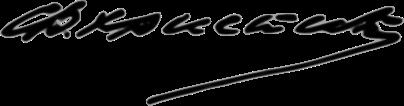
Signature of: filip hristić